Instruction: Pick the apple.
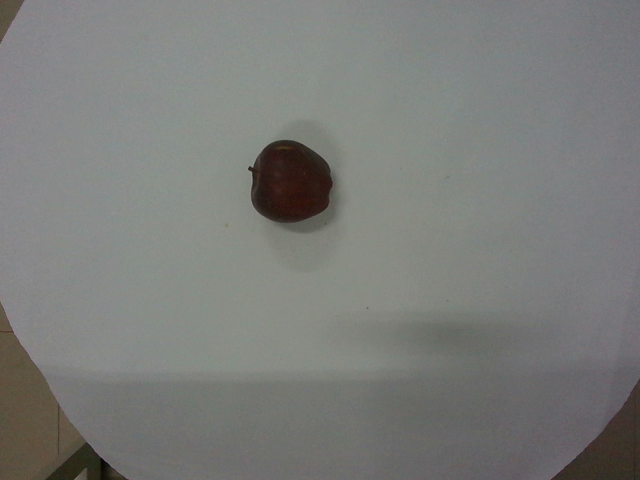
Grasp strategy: vertical